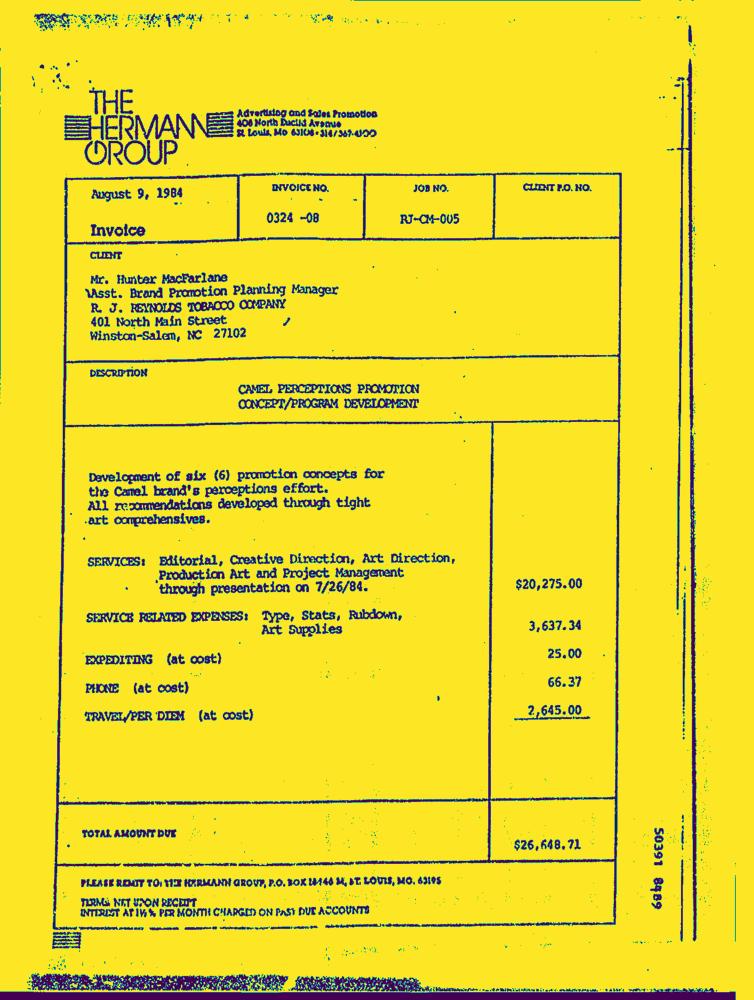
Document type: Invoice-Doc